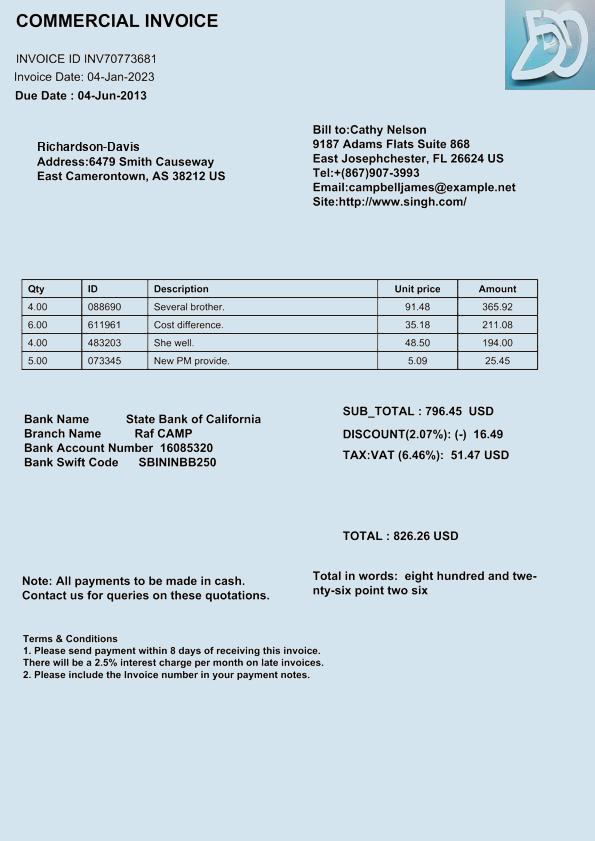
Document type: Invoice